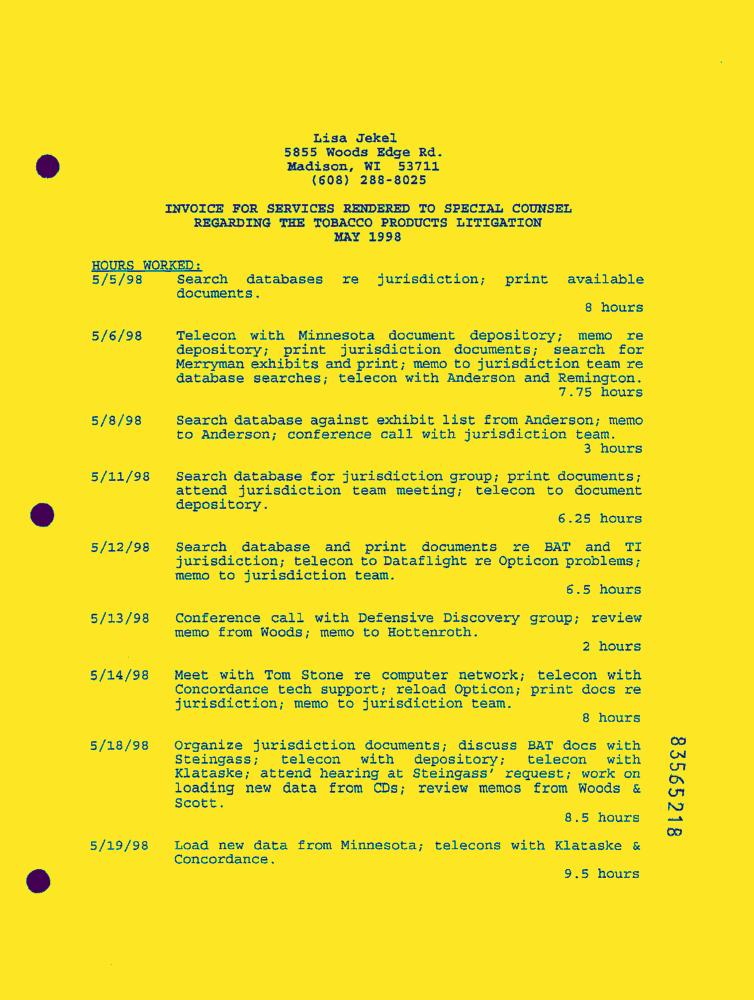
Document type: Invoice-Doc